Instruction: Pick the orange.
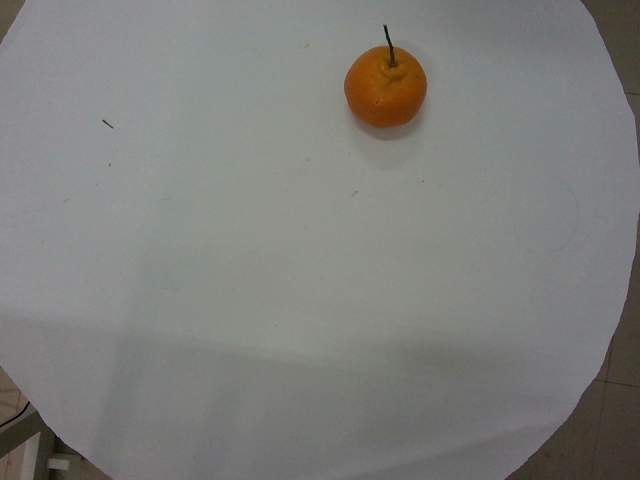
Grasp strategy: vertical